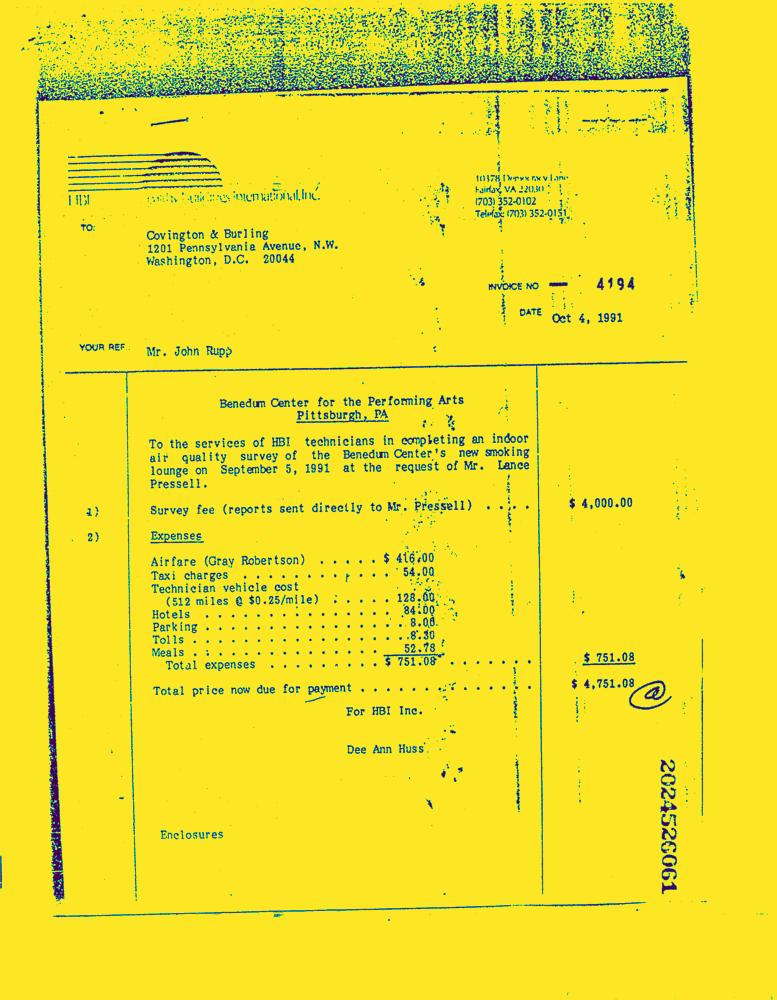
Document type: Invoice-Doc